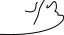
Signature of: akaki tsereteli